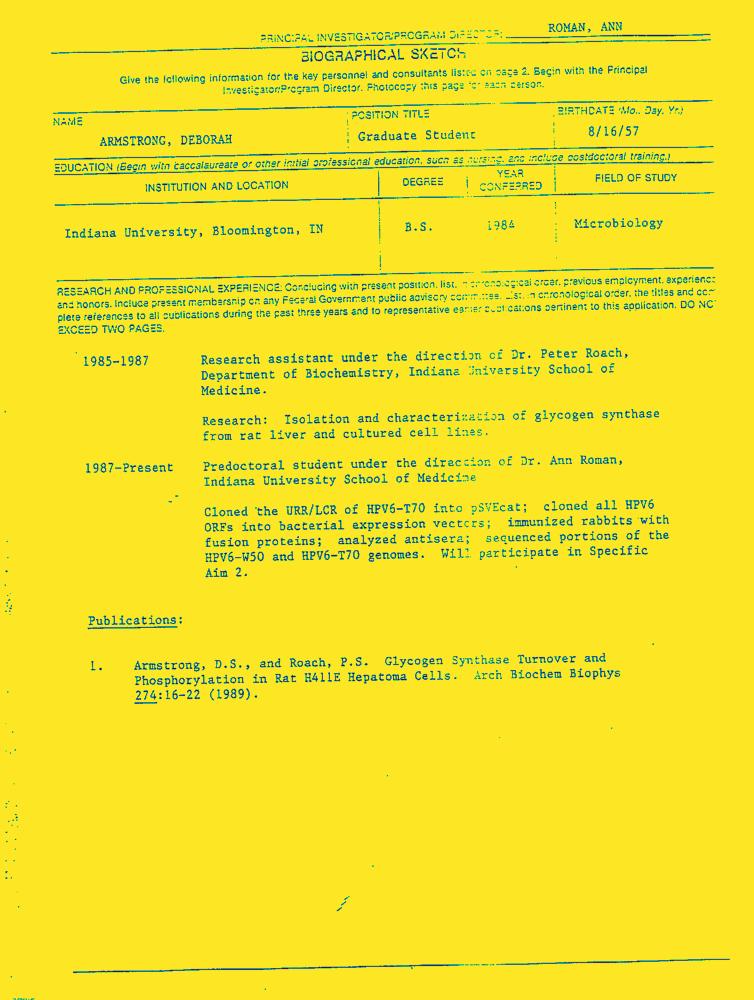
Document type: Resume-Doc